Question: What is the main concern?
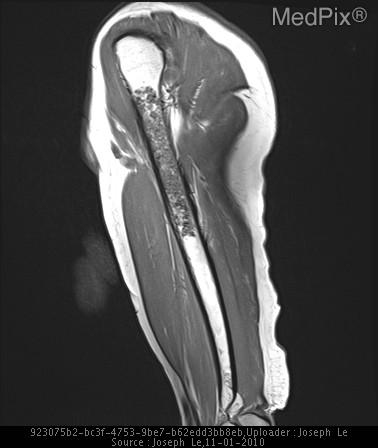
Answer: The findings suggest •  Intramedullary "popcorn-like" calcifications in the left humeral shaft on the chest radiograph.  NOTE: Metallic "nipple marker" beads
•  Followup MRI shows a well-defined intramedullary mass within the proximal left humerus diaphysis.  T2 hyperintense matrix with predominantly T1 isointense to slightly hypointense signal.
•  There is diffuse robust enhancement present.  Minimal endosteal scalloping is seen.  There is no cortical breakthrough or periosteal reaction to suggest an aggressive lesion.  Nor is there surrounding soft tissue component.. Predominantly T1 isointense to hypointense lesion filling the entire caliber of the medullary cavity measuring 9.9 cm in length composed on chondroid matrix. Minimal endosteal
scalloping but no cortical breakthrough, no periosteal reaction, nor evidence of a surrounding soft tissue component.. The patient might have a history of 67 year old asymptomatic woman presented for screening chest radiograph..